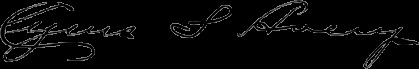
Signature of: cyrus avery